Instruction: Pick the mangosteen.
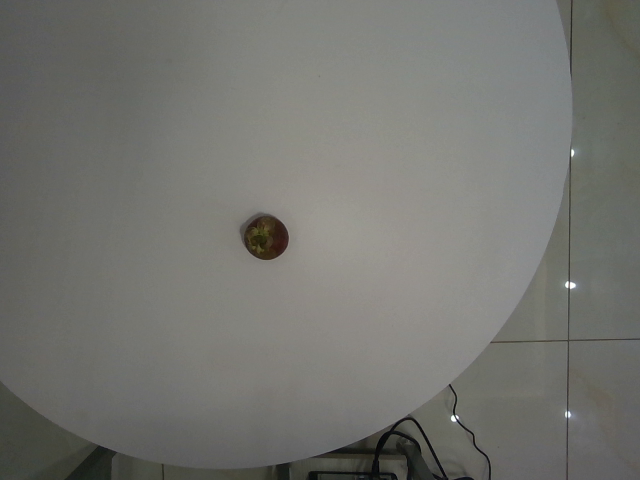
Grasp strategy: vertical